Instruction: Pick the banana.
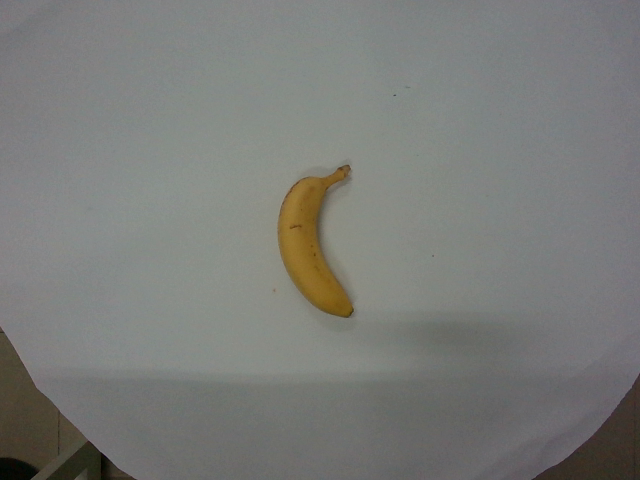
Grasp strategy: vertical